Question: What do the imaging results show?
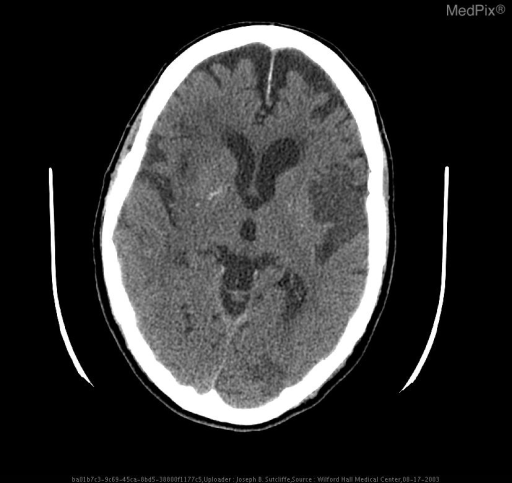
Answer: The imaging shows Image 1, is a non-contrast CT obtained immediately following her altered mental status on hospital day 3. It reveals hypodensities in the cortical and subjacent white matter regions of the left MCA and left PCA. These findings had been present on HD1 and were felt to represent subacute embolic strokes from cardiac emboli due to a lapse of anticoagulant therapy for her chronic A-fib.
Image 2, a diffusion weighted MRI, is obtained shortly after the CT in image 1. It reveals the subacute L MCA stroke, but also reveals an extensive acute R MCA stroke which is not evident on the CT image. This additional stroke is responsible for her acute mental status decline on HD3. Noncontrast CT reveals L MCA and L PCA subacute stokes..